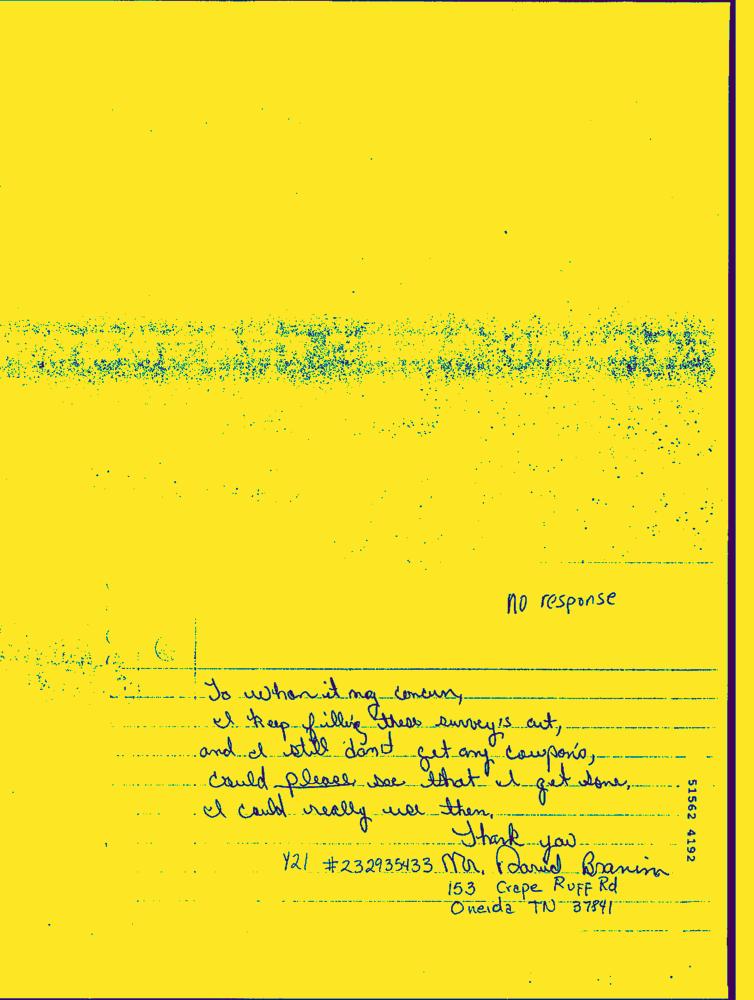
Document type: Hand-Written